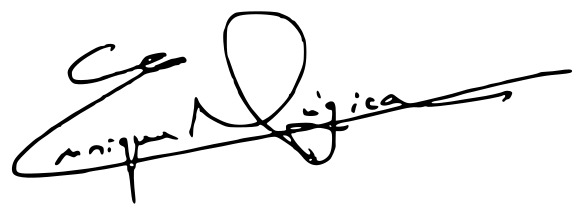
Signature of: enrique múgica